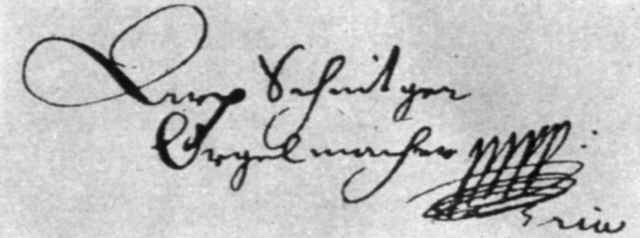
Signature of: arp schnitger